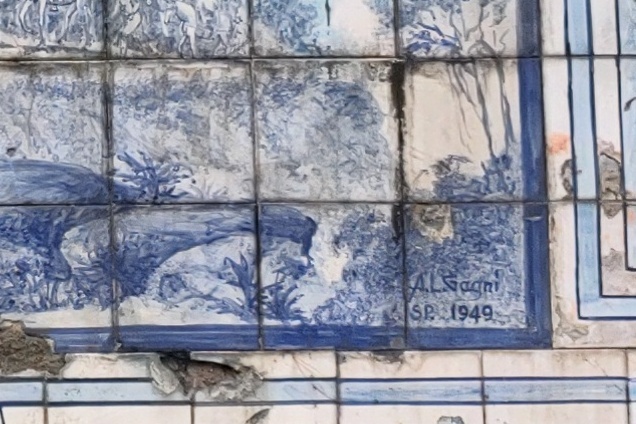
Signature of: antonio luis gagni